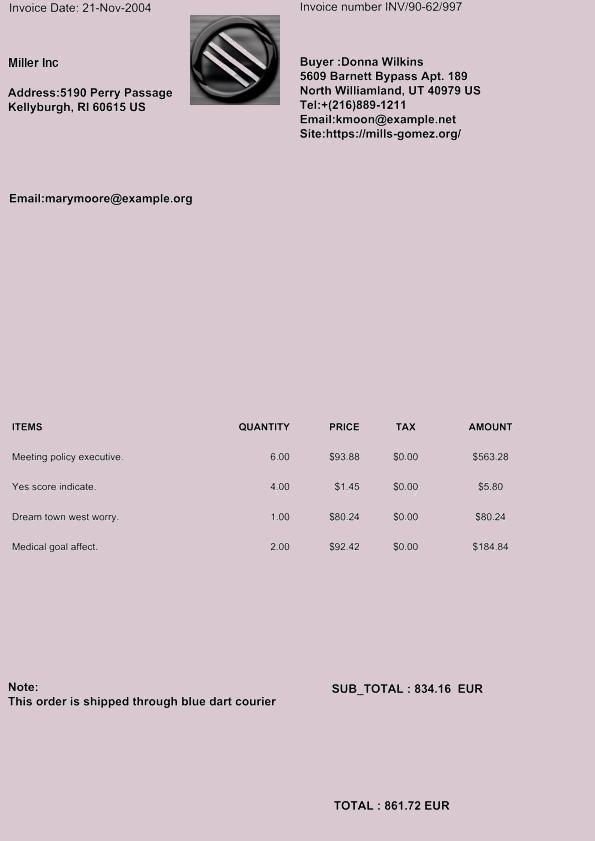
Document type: Invoice